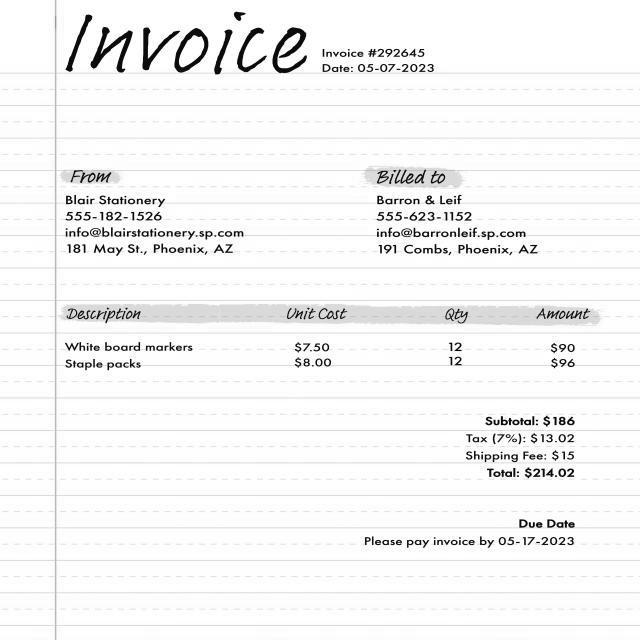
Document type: Invoice